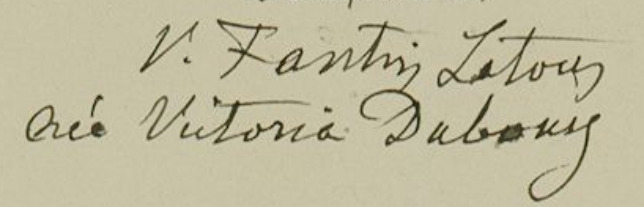
Signature of: victoria dubourg